Question: What is the potential diagnosis?
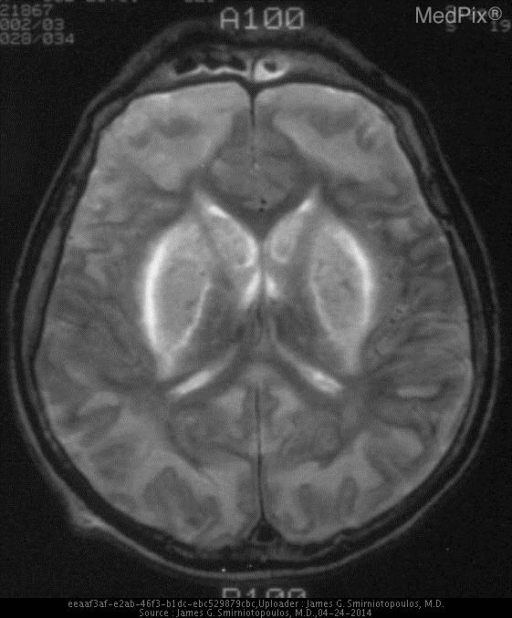
Answer: The possible diagnosis includes Bilateral symmetric BG lesions suggest aToxic-metabolic insult:
poisoning
organic alcohol (methanol, ethylene glycol, etc.)
hypoxia
hypoglycemia
non-ketotic hyperglycemia.